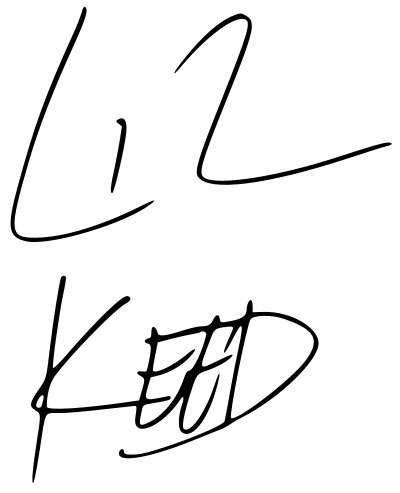
Signature of: lil keed